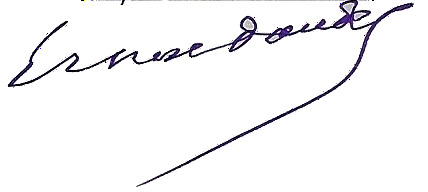
Signature of: ernest daudet